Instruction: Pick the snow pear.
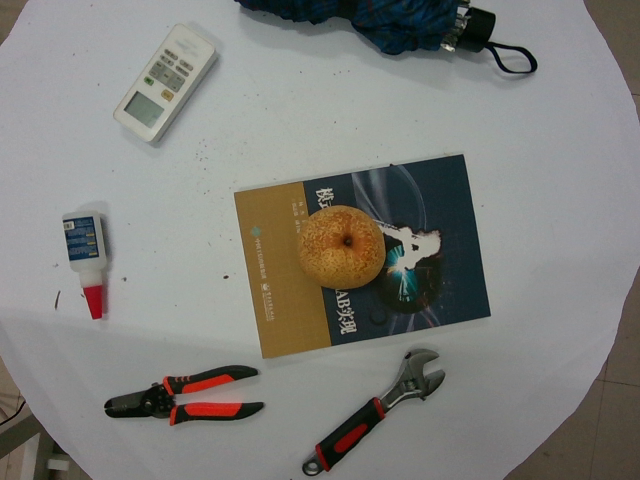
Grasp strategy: vertical